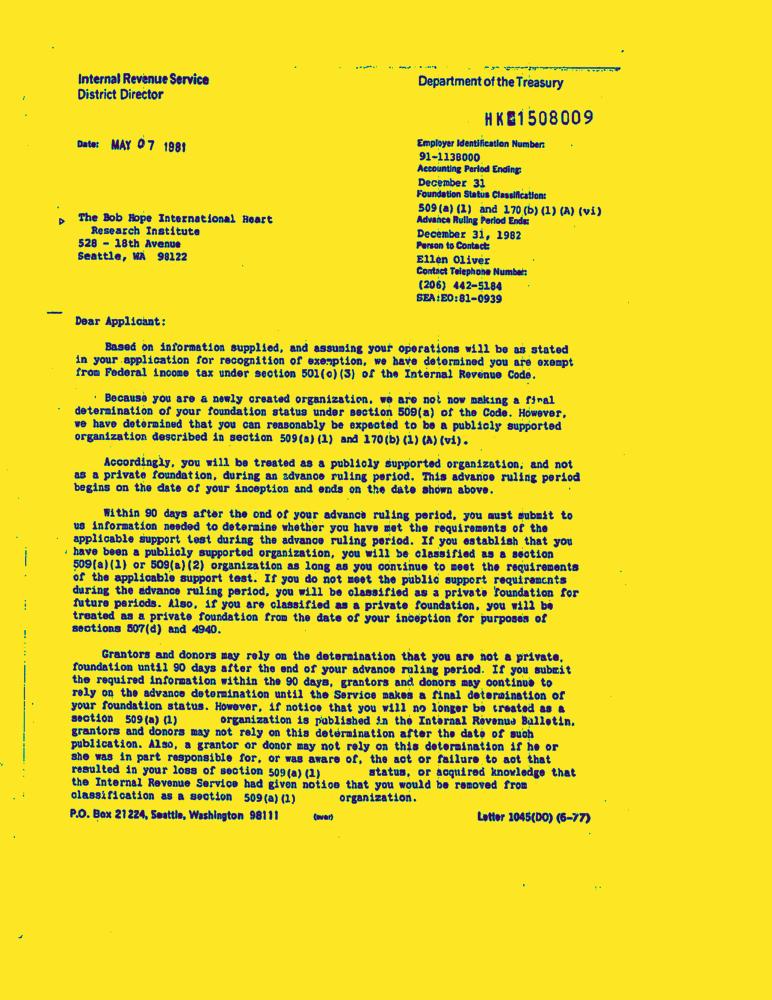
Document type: Letter-Doc